Question: How is the history relevant to the case?
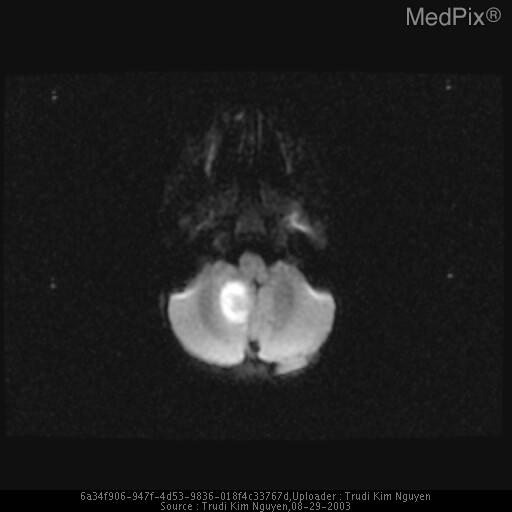
Answer: The patient's history of 21 month old male with high fever, mental status changes and possible seizure. is key in understanding the case.